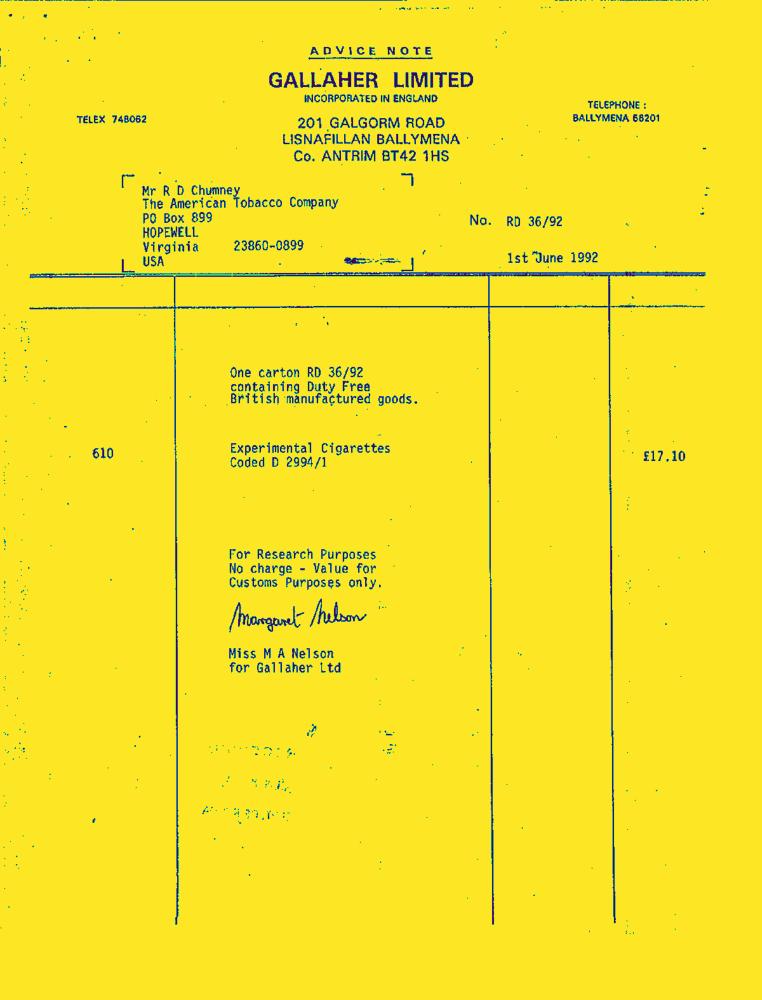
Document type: Invoice-Doc